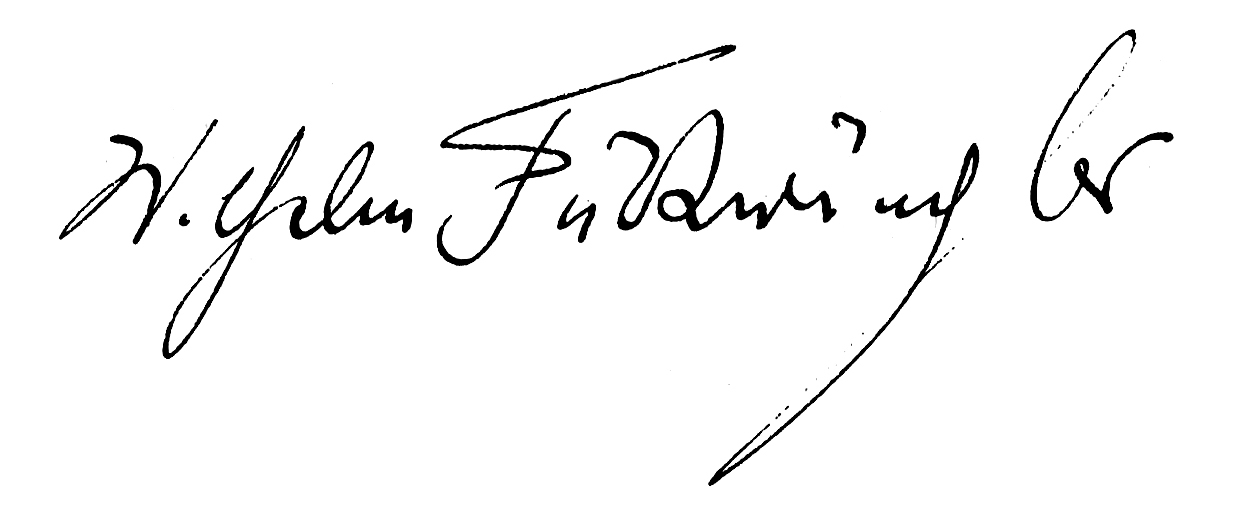
Signature of: wilhelm furtwängler